Question: Describe the condition in detail:
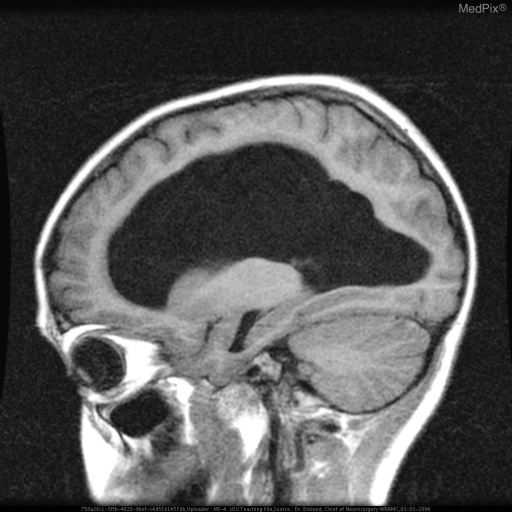
Answer: The disease is discussed as: Hydrocephalus: increased CSF volume as a result of imbalance between production and resorption of CSF which may lead to dilatation of one or several of the CNS ventricles.  Typically described as either communicating or obstructive.

In communicating hydrocephalus, there is normal CSF flow through the foramen of Monroe and the foramina of Megendie and Luschka in the ventricular system implying that the cause is either overproduction of CSF or underabsorption of CSF in the arachnoid villi.

Obstructive hydrocephalus occurs when there is no longer free flow of CSF throughout the ventricles leading to gross dilatation of one or more ventricles.

Typically these cases are treated with ventricular shunts which allow one way flow of CSF from the high pressure ventricules to an area where it may be reabsorbed.  Shunts may be routed to places such as the right atrium but are more commonly placed in the peritoneum due to decreased complications.  Failure of such shunts is typically mechanical and approaches 40% within the first year of placement.